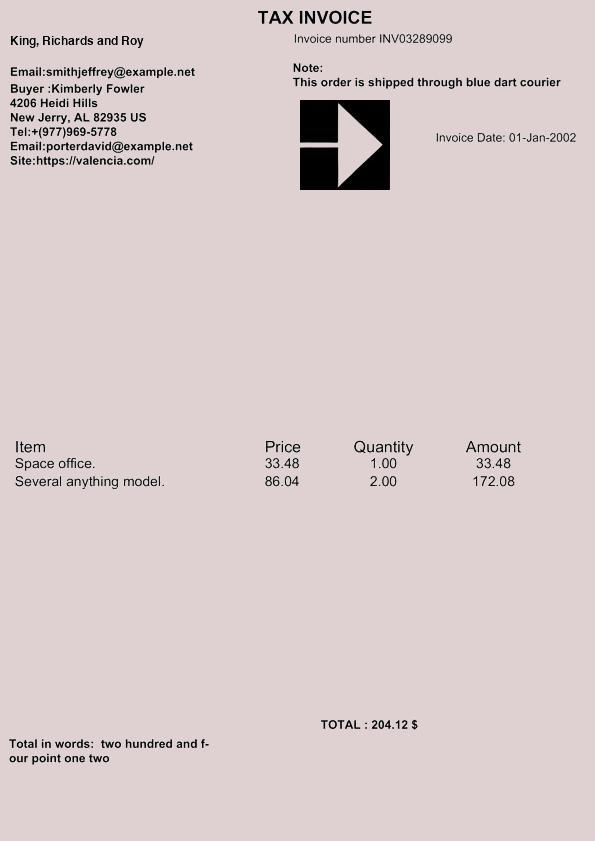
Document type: Invoice